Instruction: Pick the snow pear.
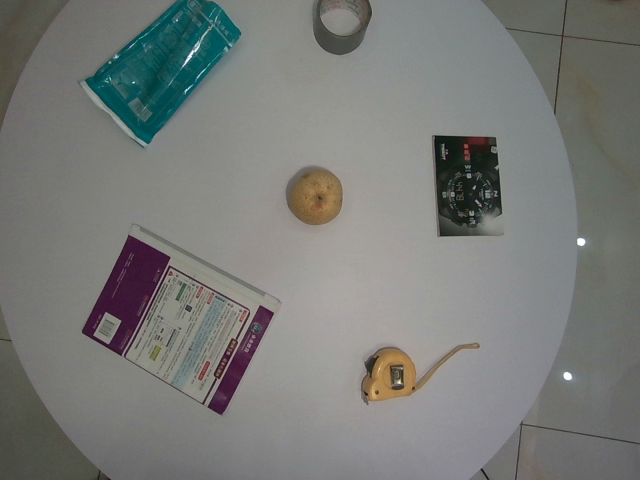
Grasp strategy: vertical